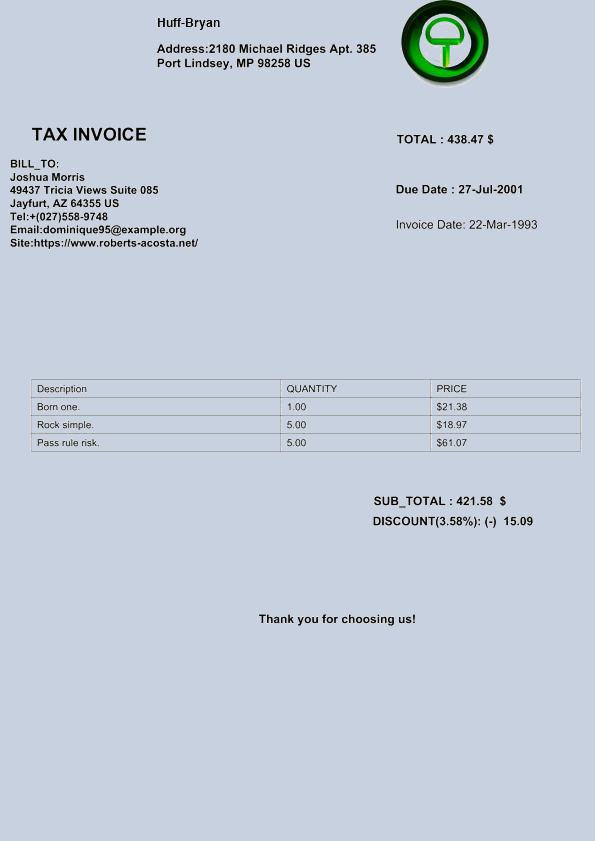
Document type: Invoice